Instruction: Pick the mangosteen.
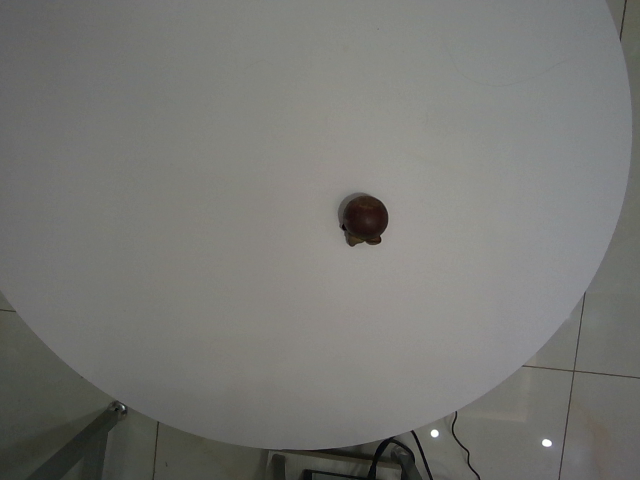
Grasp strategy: vertical